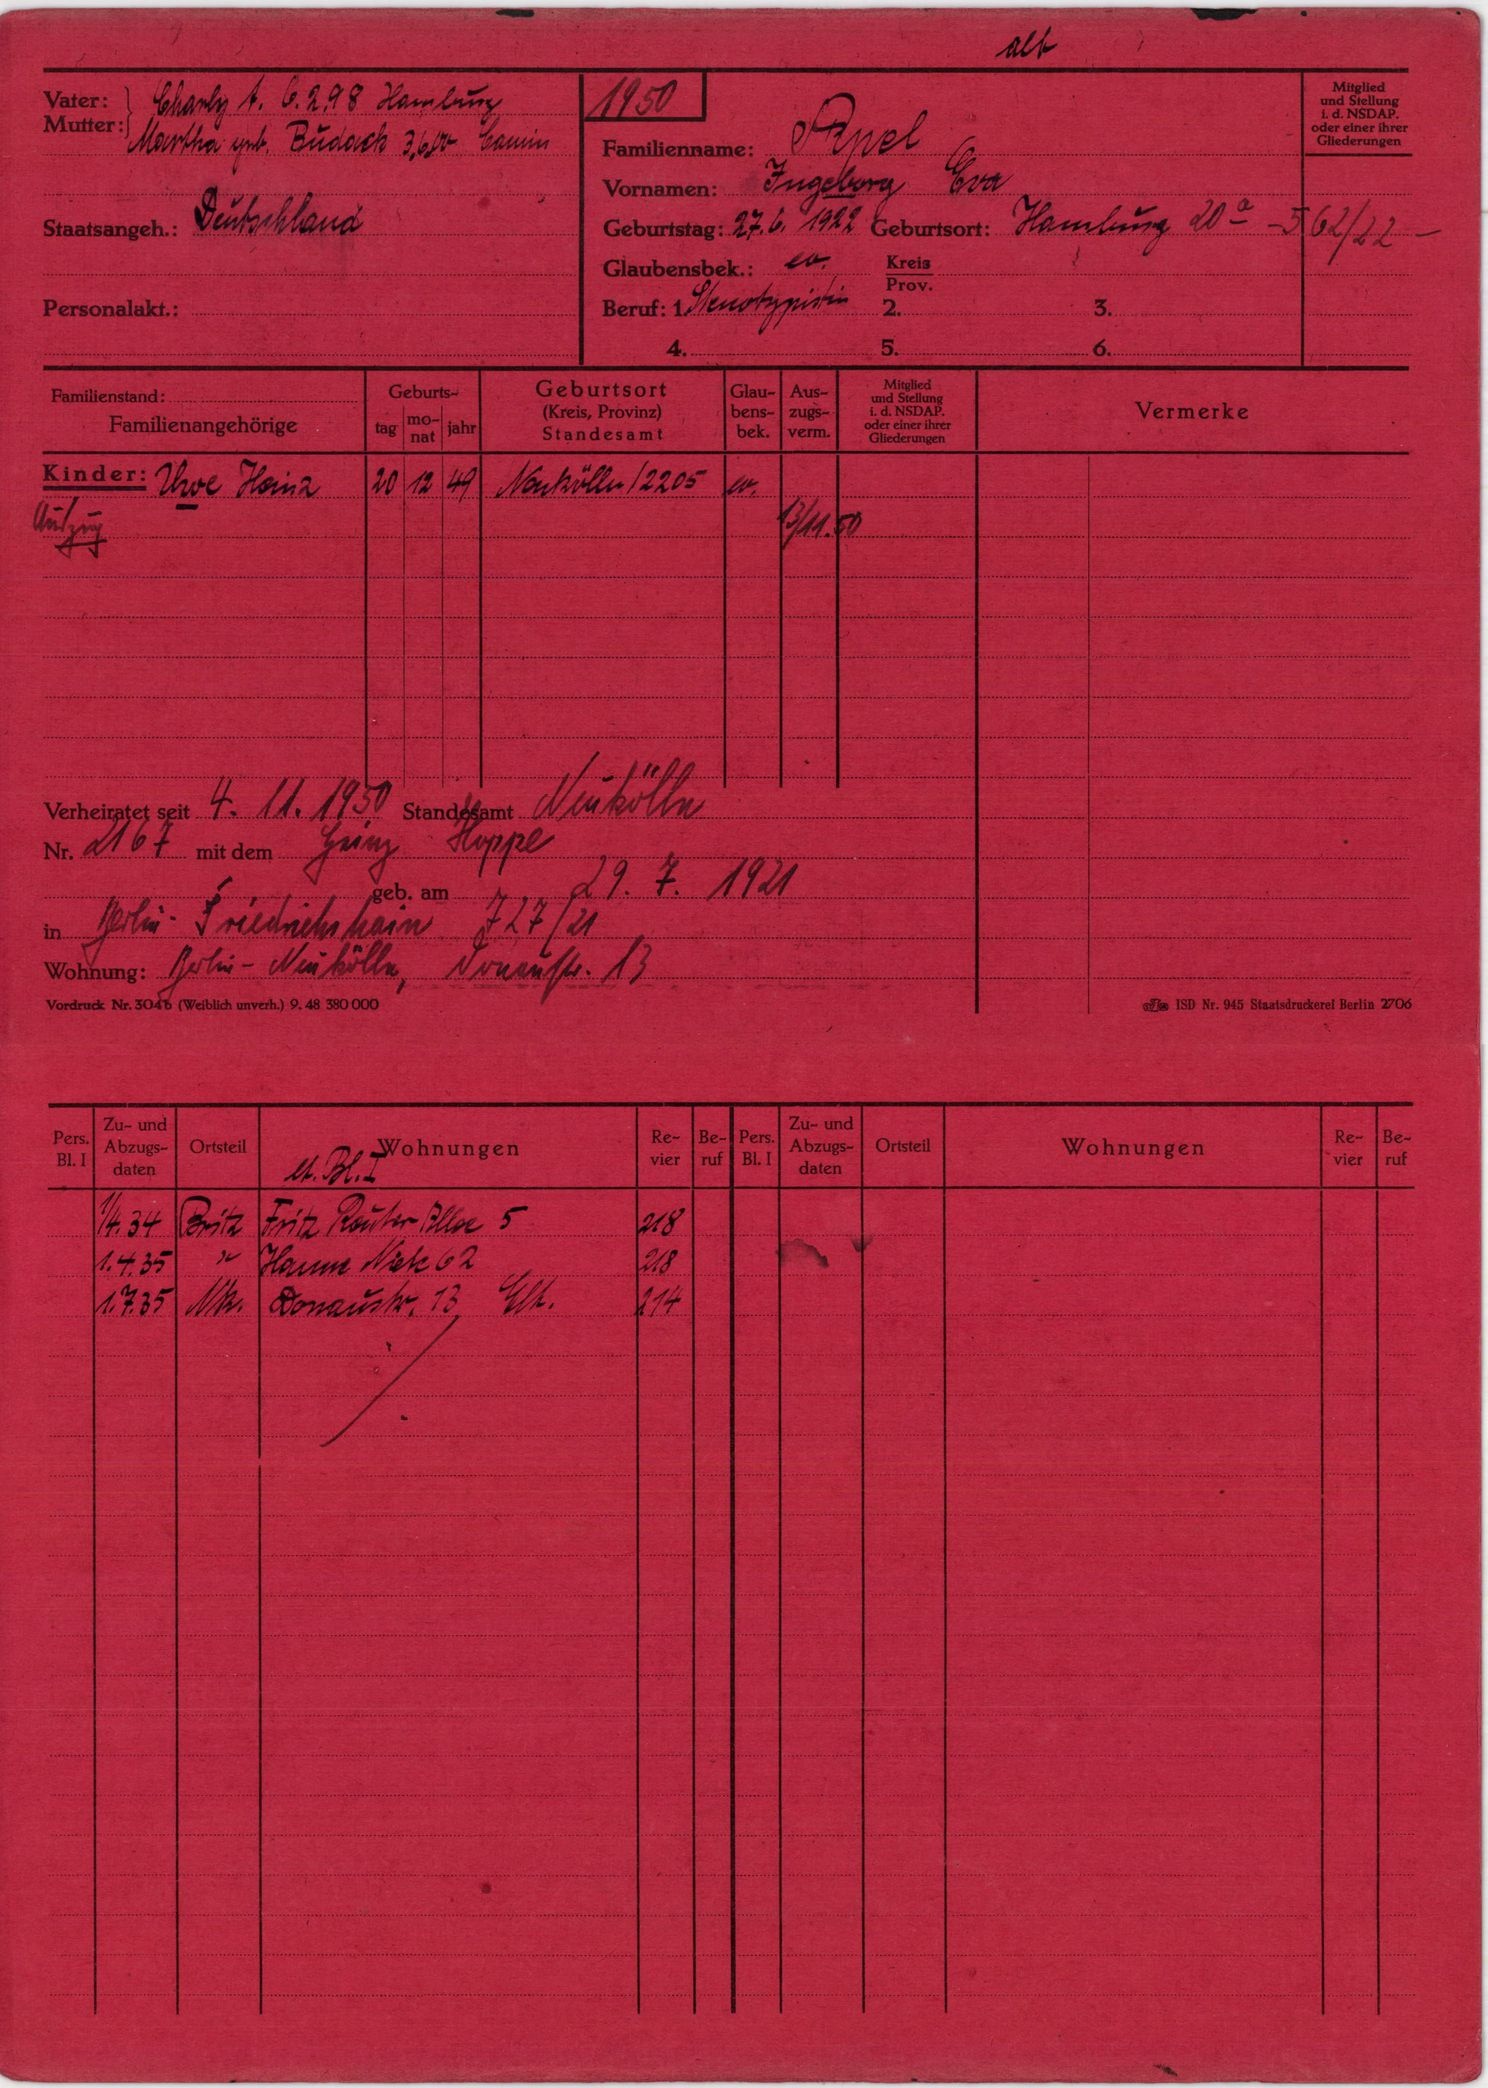
Apel